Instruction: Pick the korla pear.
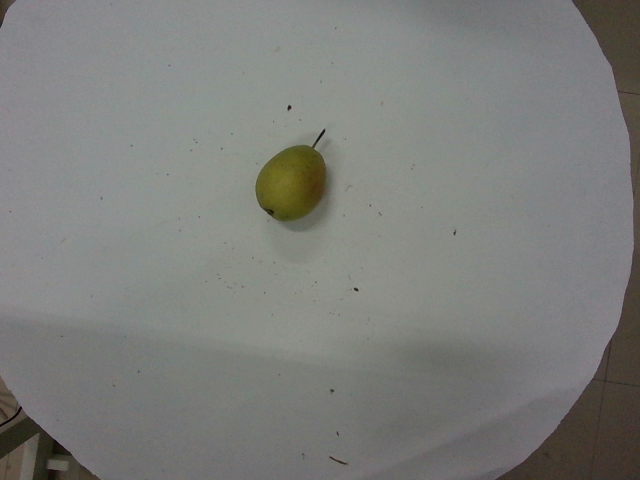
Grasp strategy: vertical